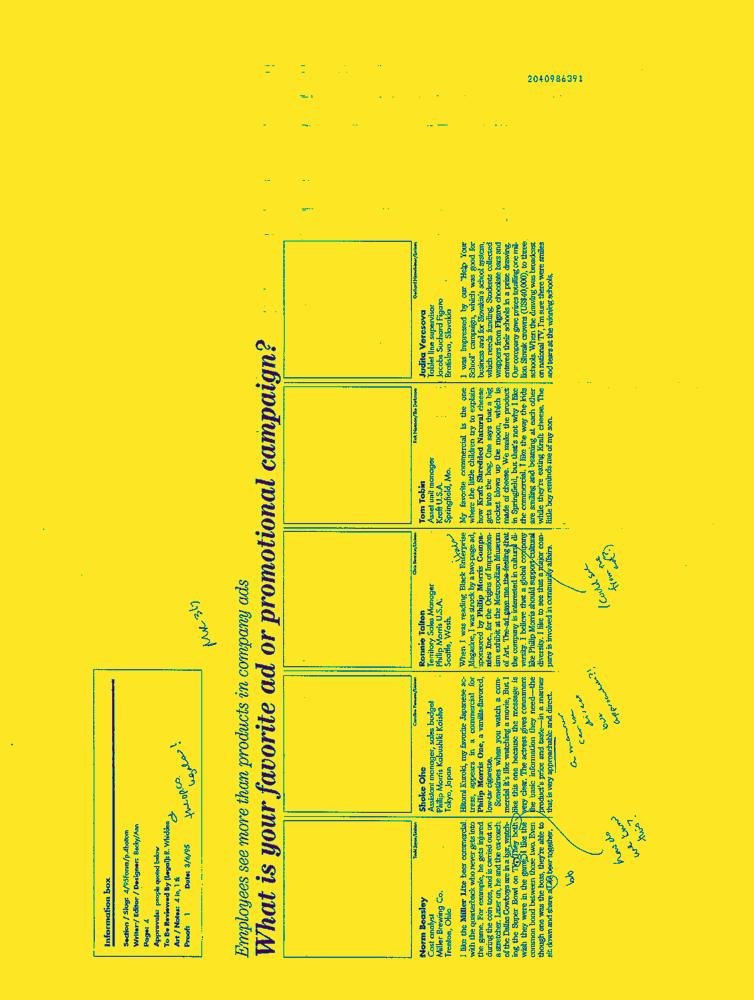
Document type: News-Article